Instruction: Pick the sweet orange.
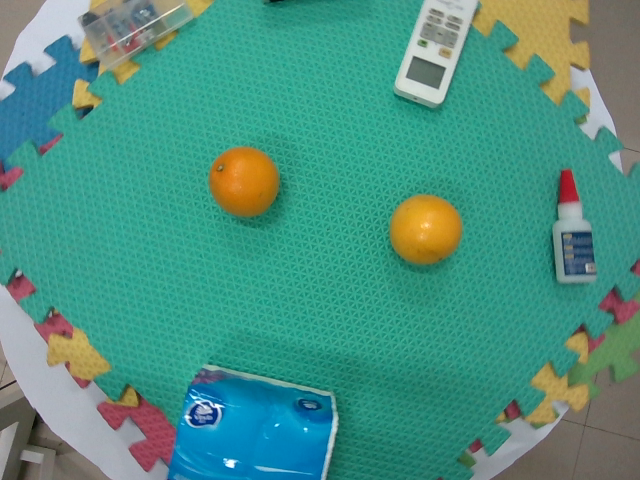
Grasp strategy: vertical